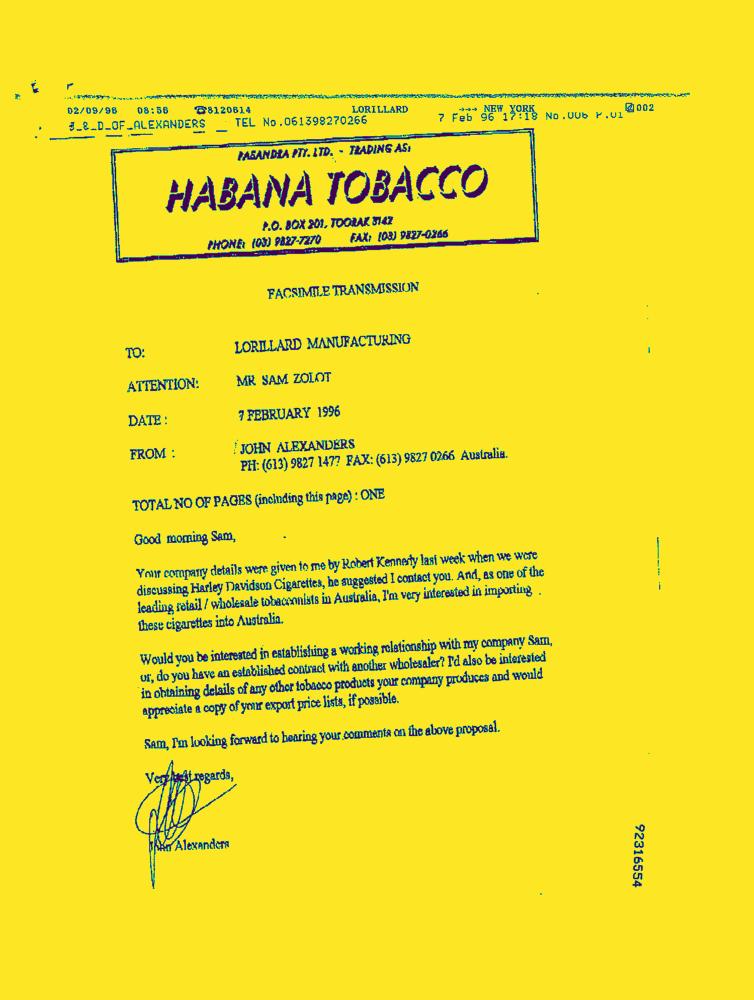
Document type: Letter-Doc